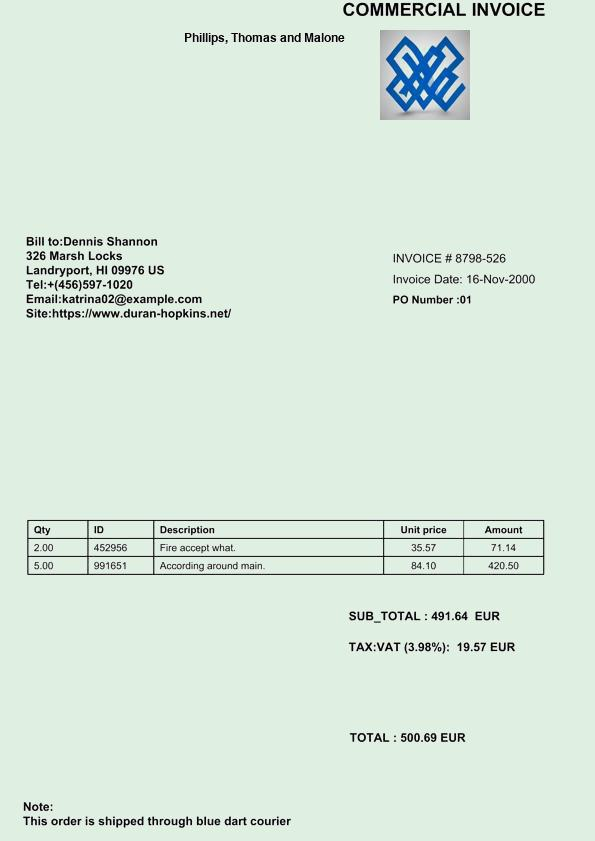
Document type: Invoice